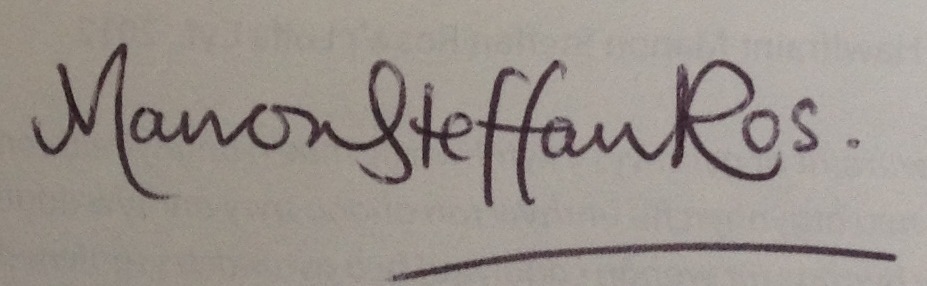
Signature of: manon steffan ros